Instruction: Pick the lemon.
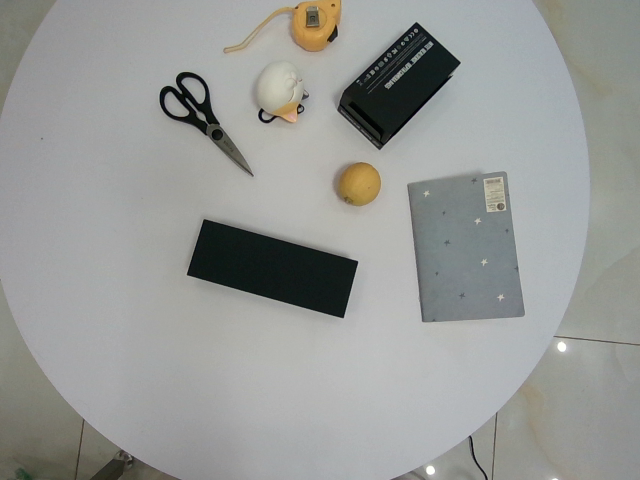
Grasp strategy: vertical